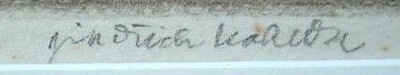
Signature of: jindřich mahelka